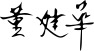
Signature of: tung chee hwa